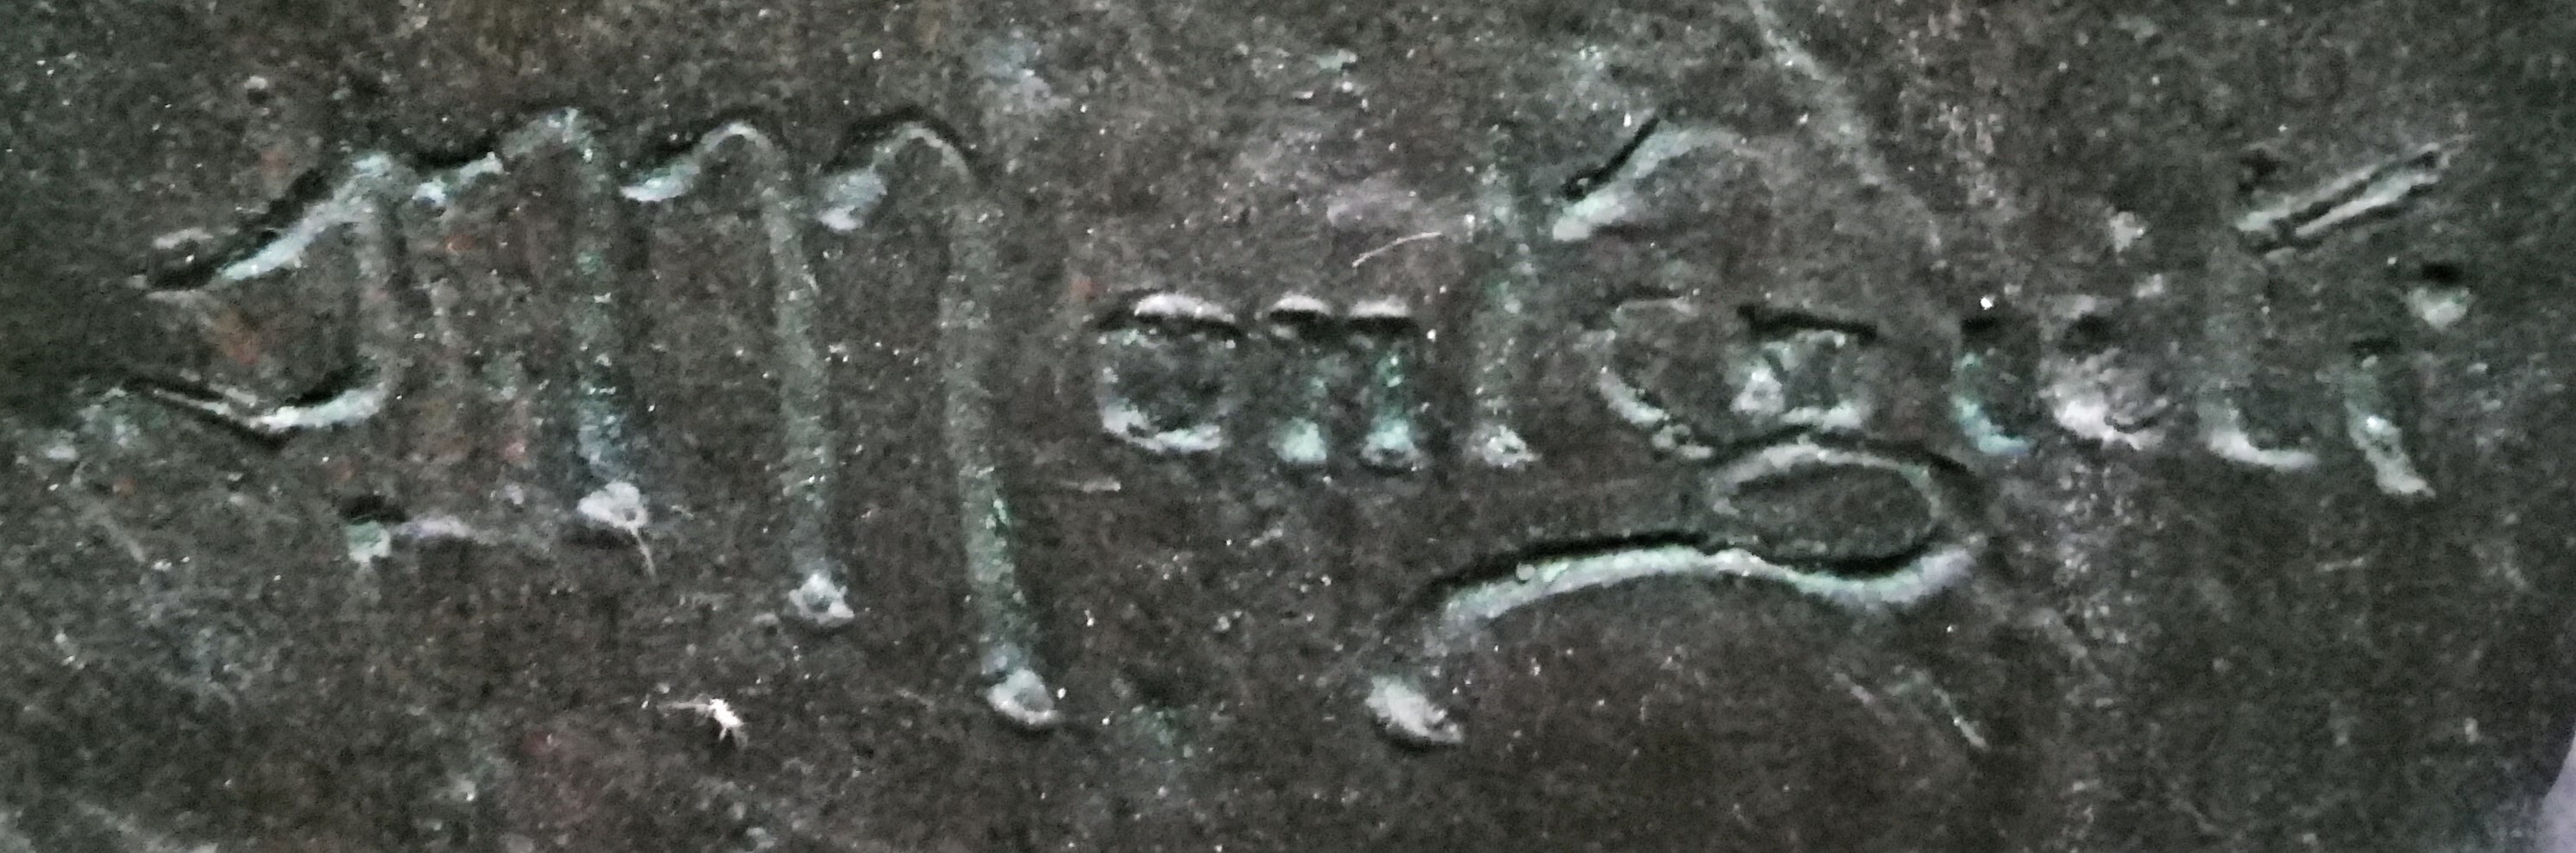
Signature of: silverio montaguti